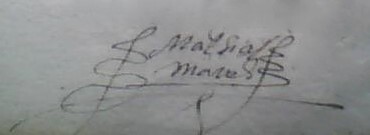
Signature of: matías mares